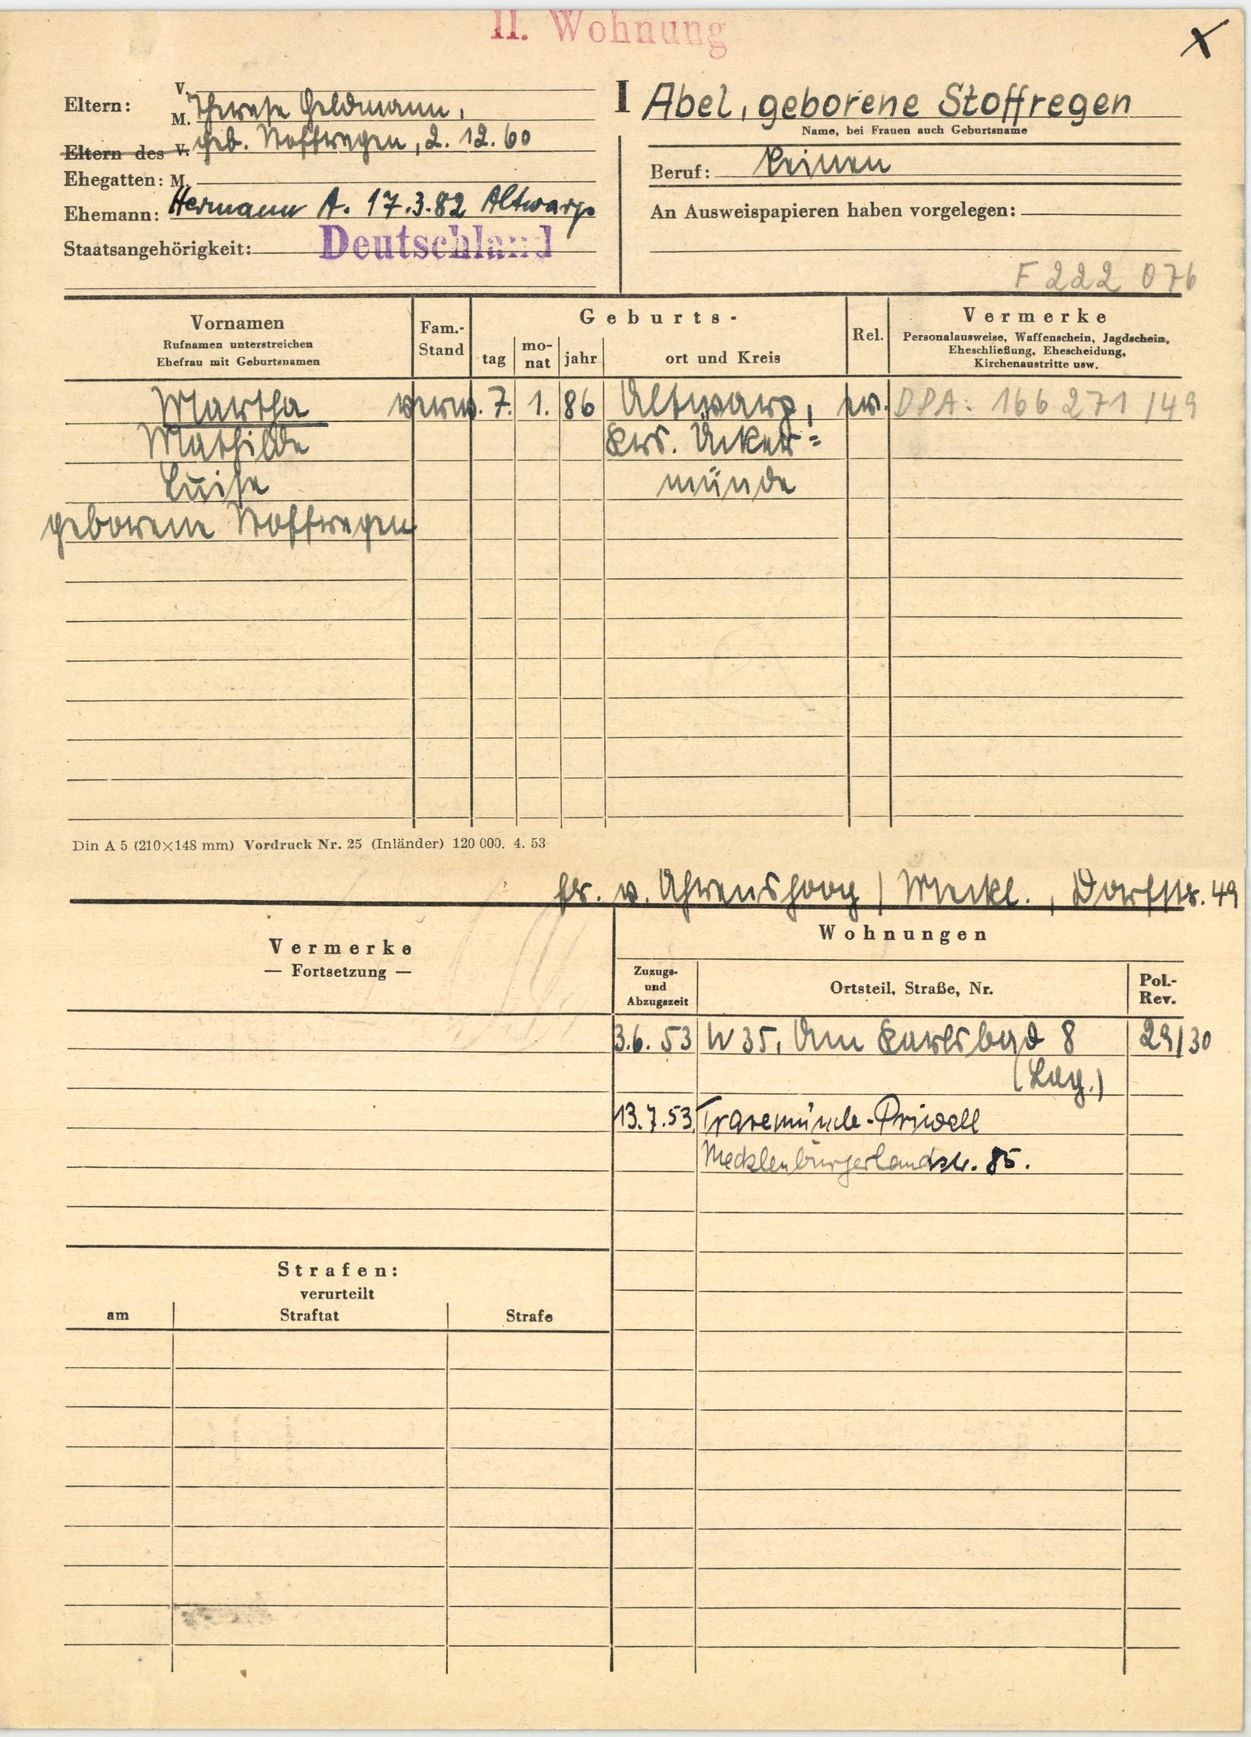
Abel, geborene Stoffregen